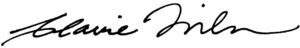
Signature of: claire wilson